Question: How is the history relevant to the case?
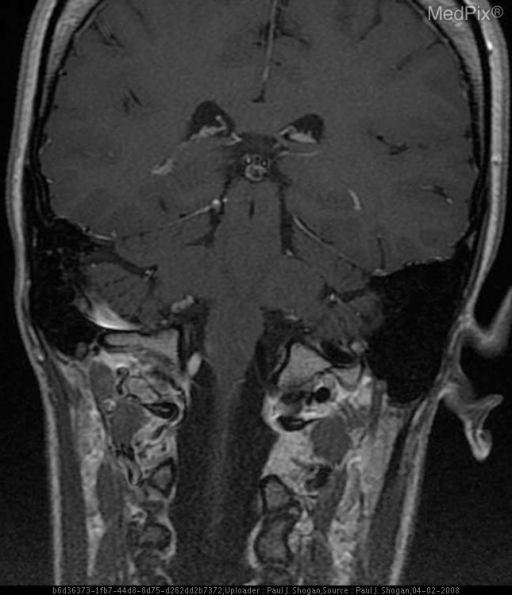
Answer: The patient's history of 28 y.o. woman, four months postpartum, with onset of neck pain, severe vertigo associated with severe vomiting, anesthesia of the right hemi-facial region and loss of sensation in the region of the left upper and lower extremities immediately following cervical chiropractic manipulation.  The patient was unsuccessfully treated for vertigo associated with Meniere’s disease. The patient underwent a second cervical chiropractic treatment 15 days later, and presented with recurrent severe vertigo and associated hemi-anesthesia and difficulty phonating.  Imaging was obtained one month following the initial chiropractic treatment is key in understanding the case.